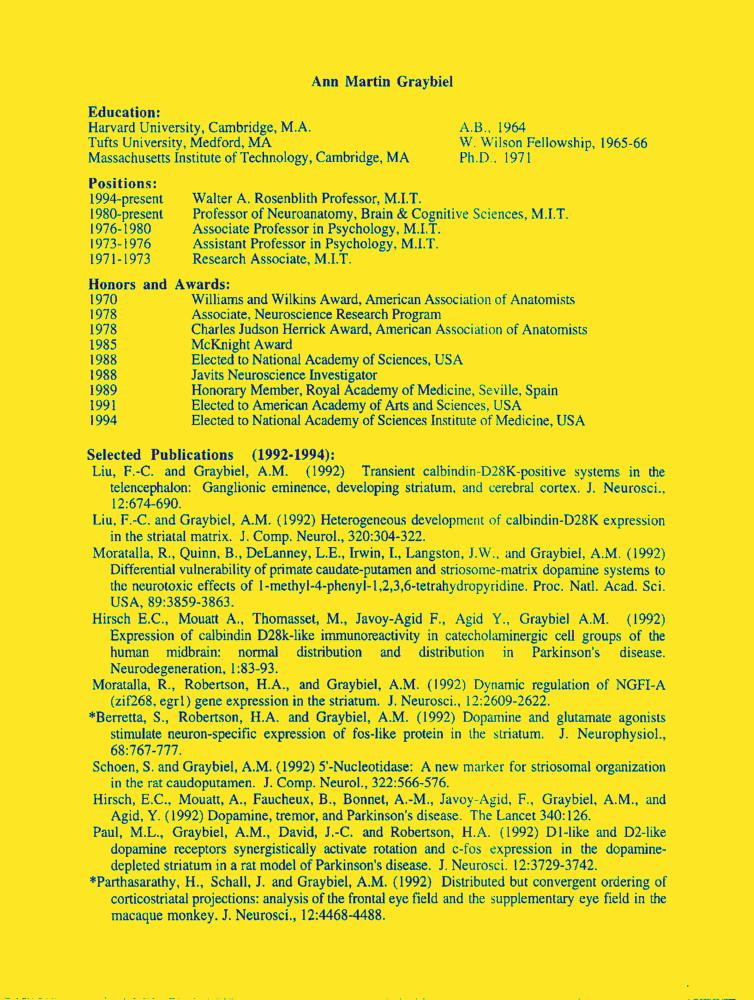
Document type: Resume-Doc